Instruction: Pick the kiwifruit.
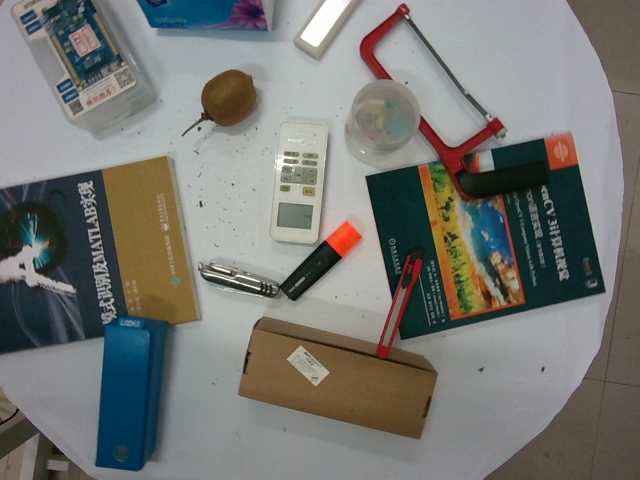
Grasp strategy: vertical